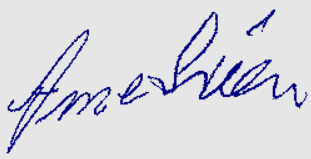
Signature of: arne sveen